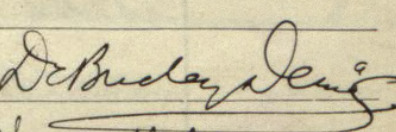
Signature of: dezső buday